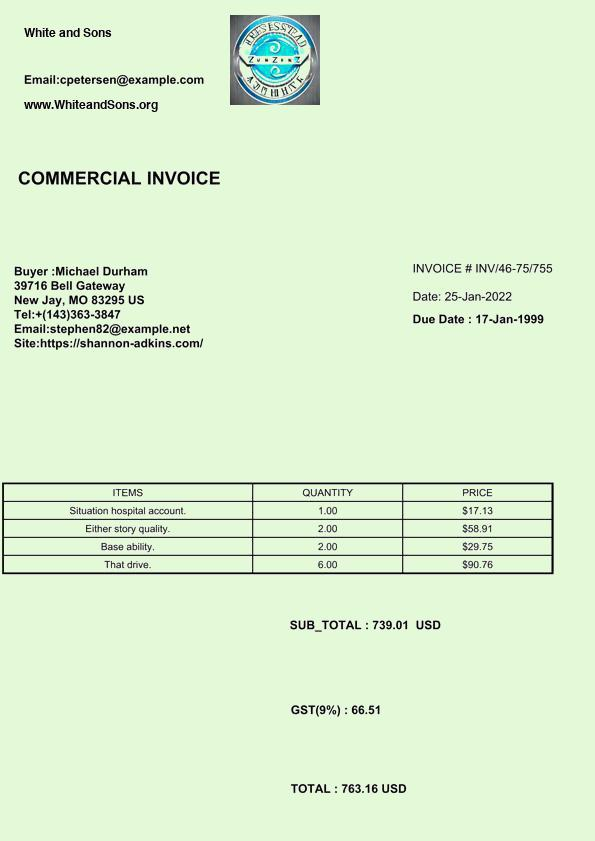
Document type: Invoice